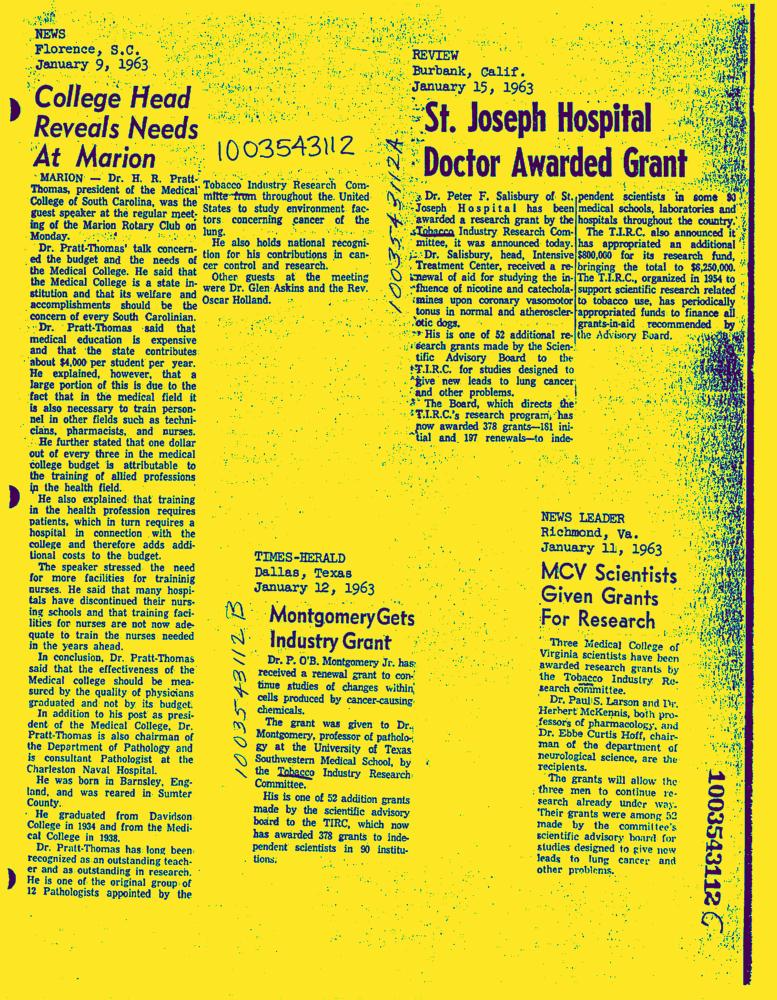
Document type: News-Article